Question: Describe the condition in detail:
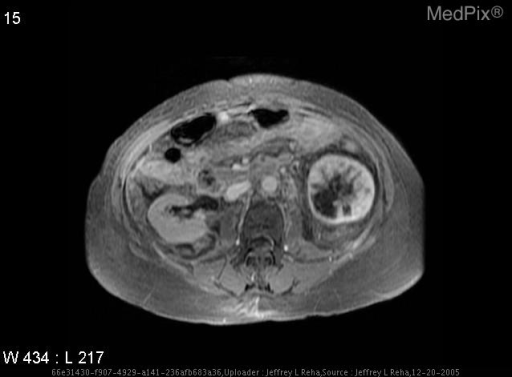
Answer: The disease is discussed as: The first report of Renal Oncocytoma occured in 1942, but it wasn't until 1976 that it was established as a clinical entity.  Between 3% and 7% of renal masses are oncocytomas.  Oncocytomas, much like renal cell carcinomas, are often found incidentally with no symptoms being present at the time of diagnosis.  This tumor is classified as benign, but clinically and radiologically is very difficult to differentiate from renal cell carcinoma.  Grossly the tumor is brown or tan and appears encapsulated.  Often there is a central scar, but there is an absence of hemorrhage and necrosis.

Radiologically these tumors are evaluated the same way as renal cell.  On ultrasound the oncocytoma is indistinguishable from renal cell.  Typical features on CT include a central, stellate pattern with low attentuation.  Additionally the tumor appears very homogenous.  With angiography oncocytomas have four typical signs: lucent rim, homogenous capillary nephrogram phase, absence of neoplastic vessels, and feeding arteries with a spoked wheel appearance.  While these have been used as predictors of oncocytoma, they have shown poor predictive value in differentiating oncocytoms from renal cell.  MRI is currently being evaluated for its ability to diagnose oncocytoma.  Characteristics indicative of this tumor on MR include low intensity homogenous mass on T1 that shows increased intensity on T2 with a capsule, central scar or stellate pattern and no hemorrhage or necrosis.

Oncocytomas are very difficult to differentiate from renal cell carcinoma both clincally and radiologically and the use of renal biposy is not recommended due to the similar histological appearance of the two entities in certain situations.  As a result they are treated surgically.  Whether this is done with a partial or complete nephrectomy is often determined by the patient's clinical picture.